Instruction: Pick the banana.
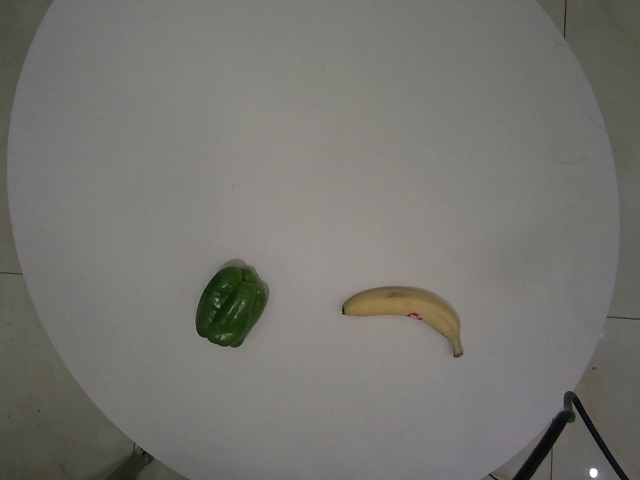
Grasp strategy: vertical